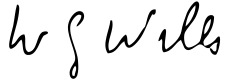
Signature of: w g wills